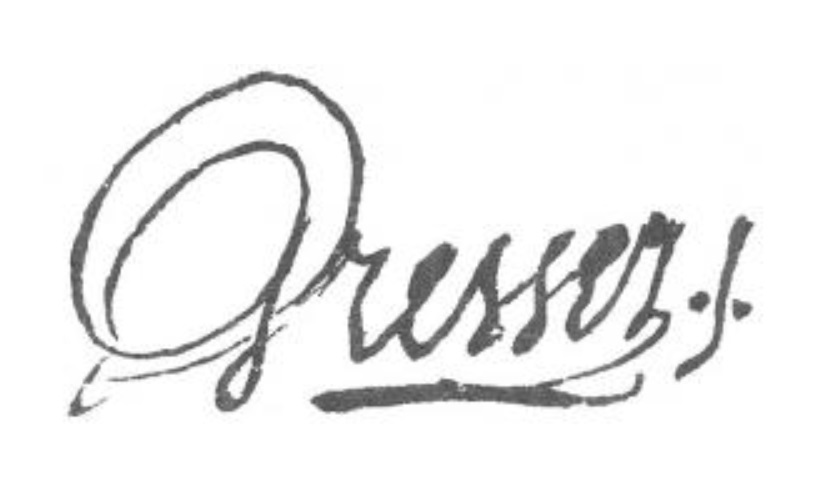
Signature of: jean baptiste louis gresset